Question: What might the diagnosis be?
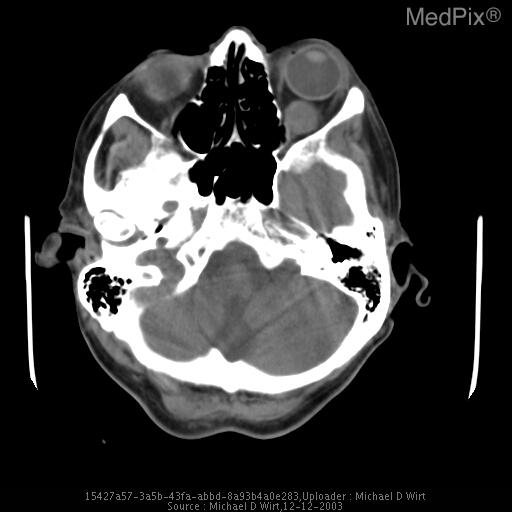
Answer: The possible diagnosis includes Metastatic carcinoma (breast, kidney, lung, thyroid)
melanoma,
lymphoma
sarcoma.